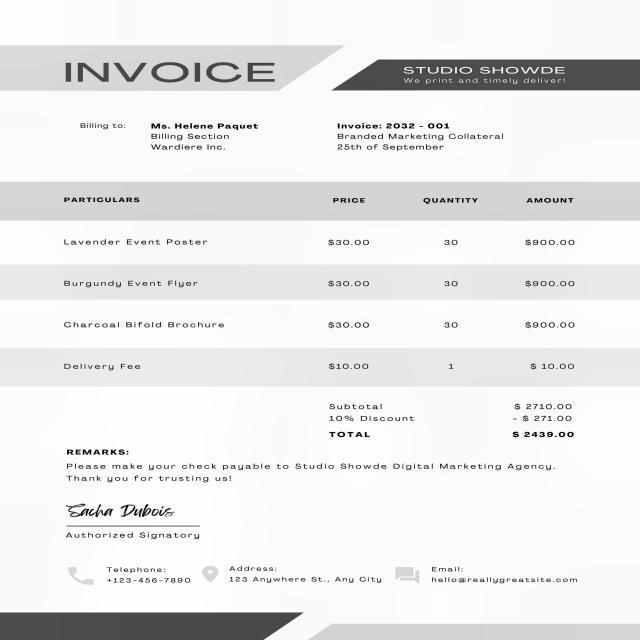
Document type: Invoice